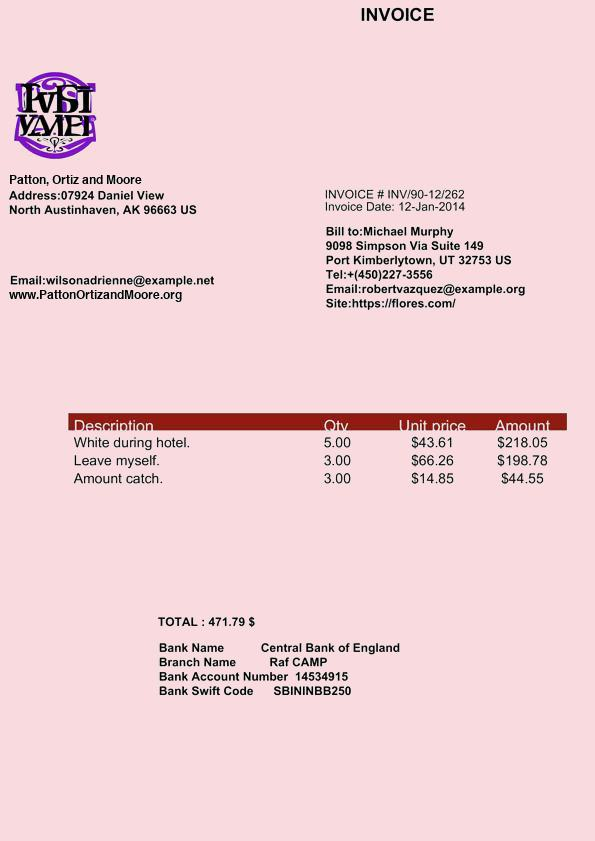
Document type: Invoice